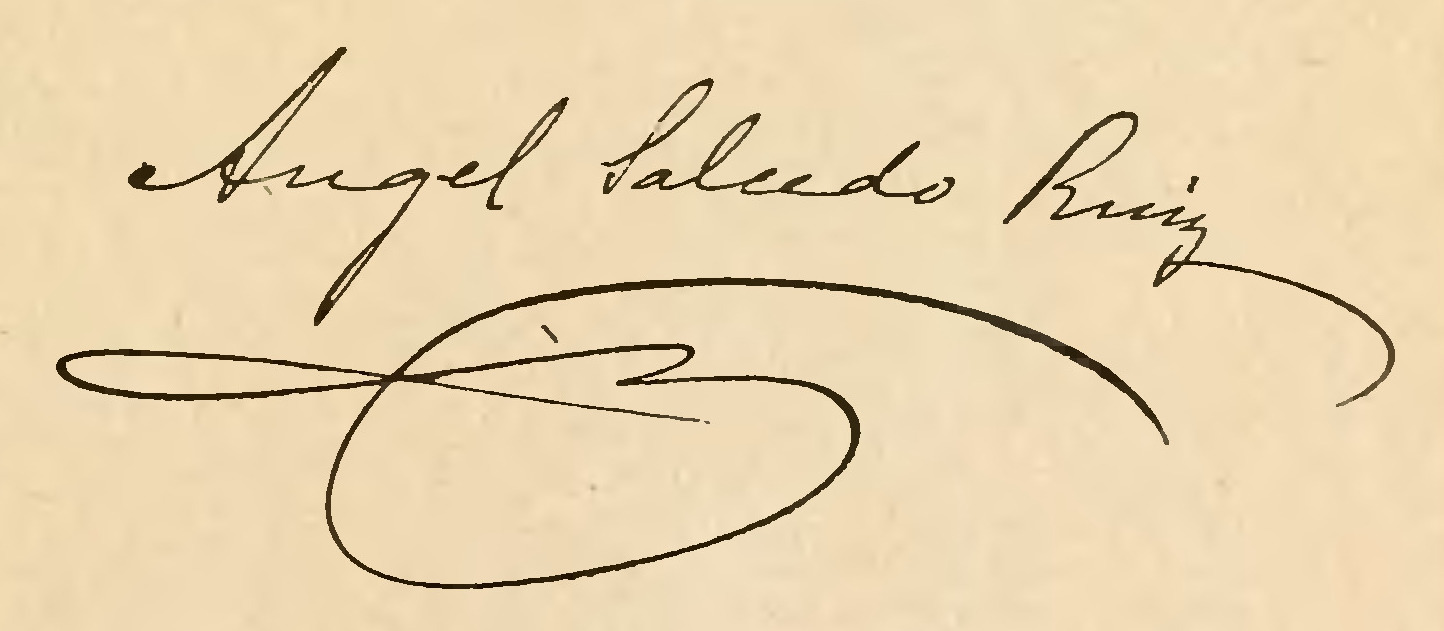
Signature of: ángel salcedo y ruiz